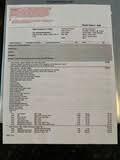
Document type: Invoice